Question: What is the potential diagnosis?
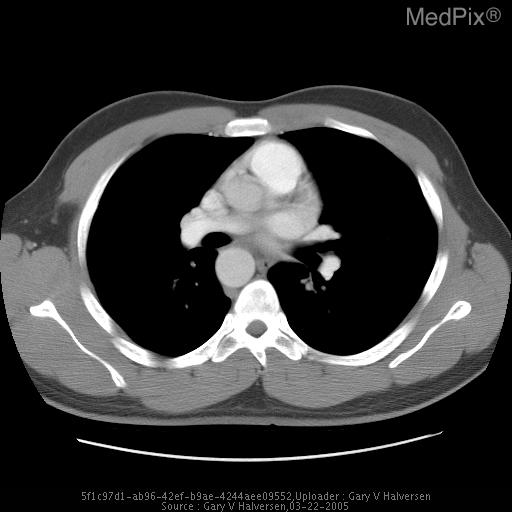
Answer: The possible diagnosis includes Right arch versus Double aortic arch. Mirror image branching vs. aberrant left subclavian artery..